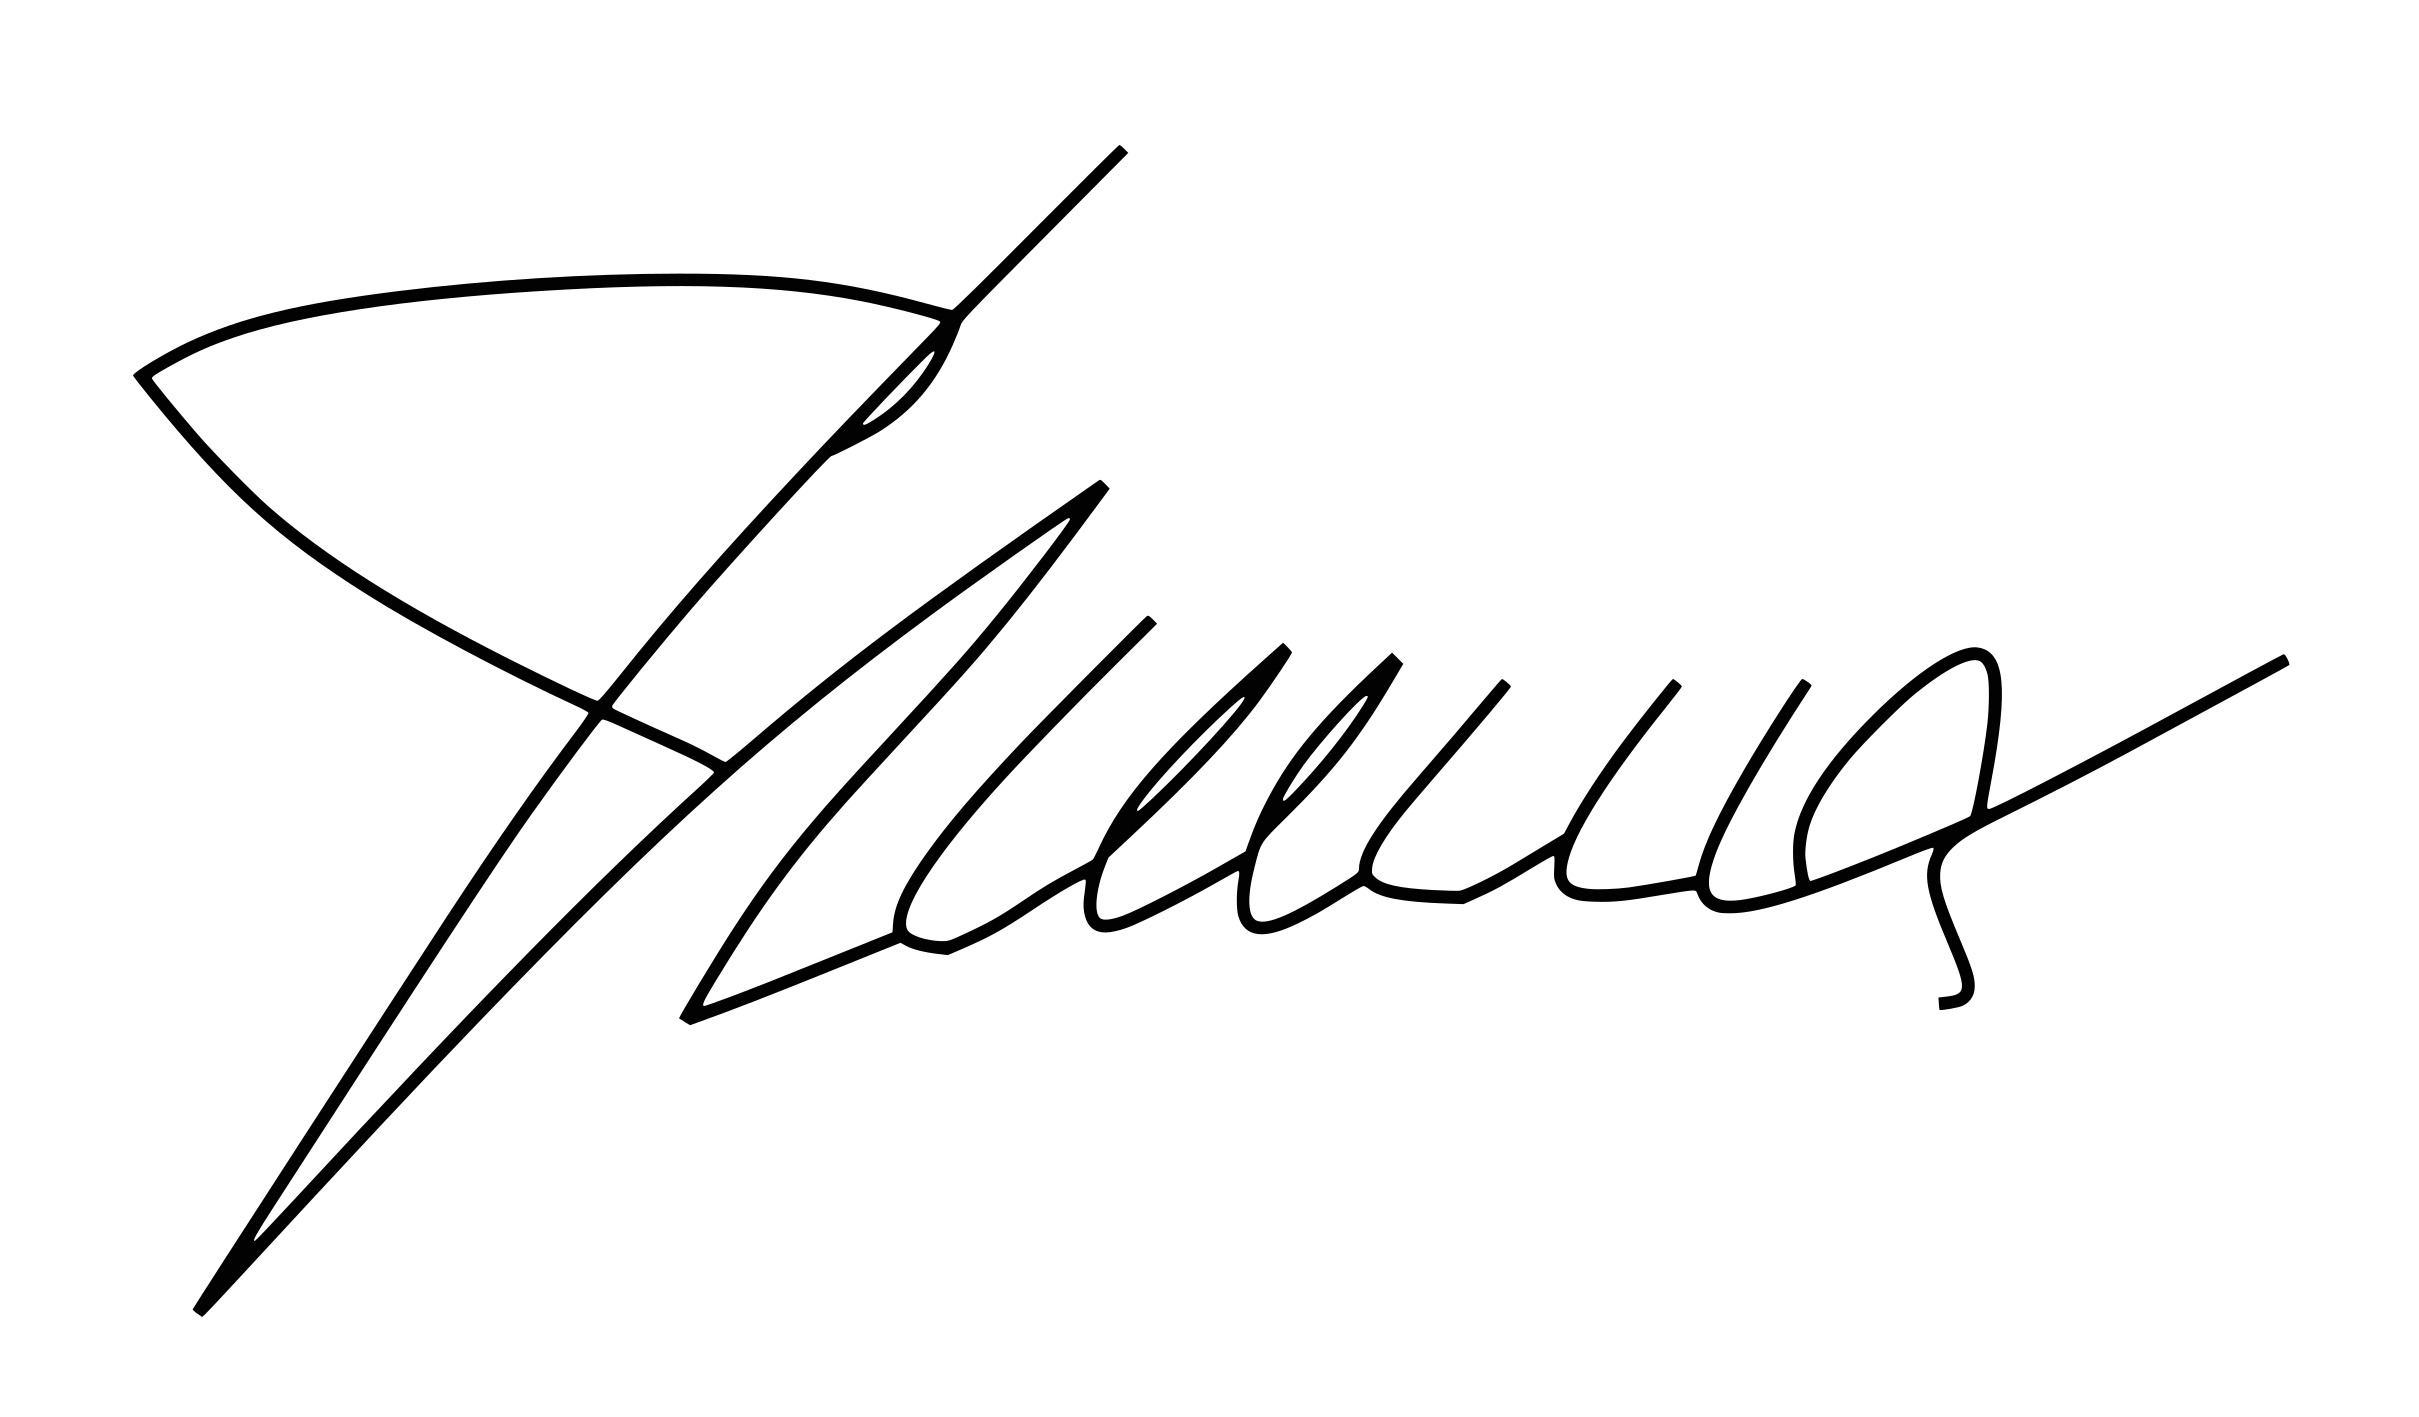
Signature of: piotr węglowski